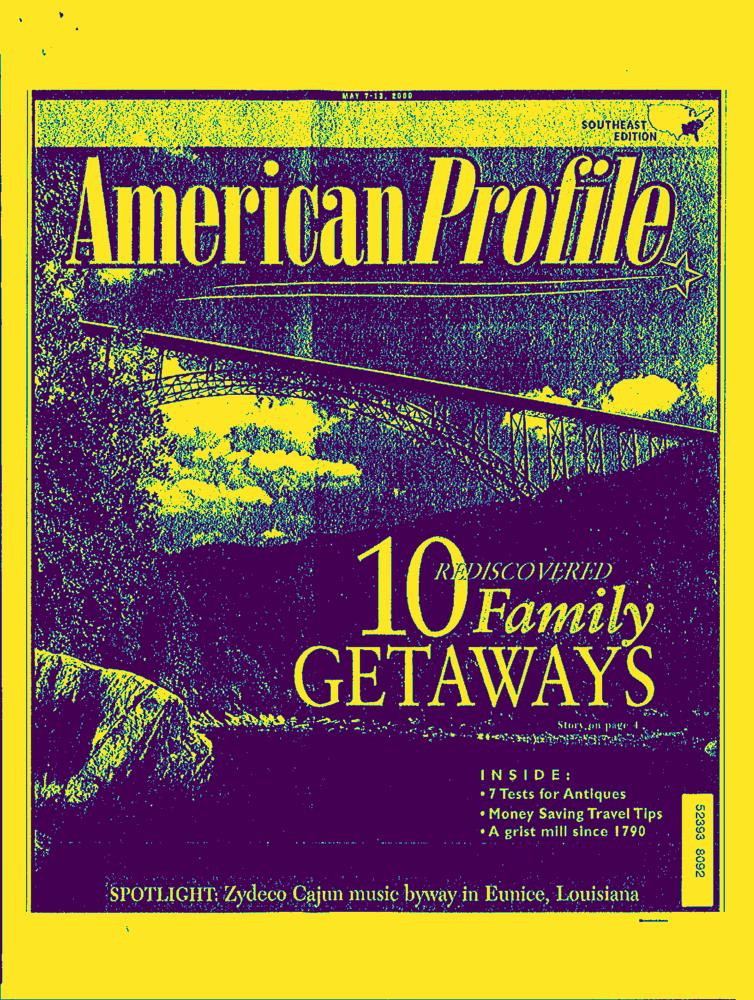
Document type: AD